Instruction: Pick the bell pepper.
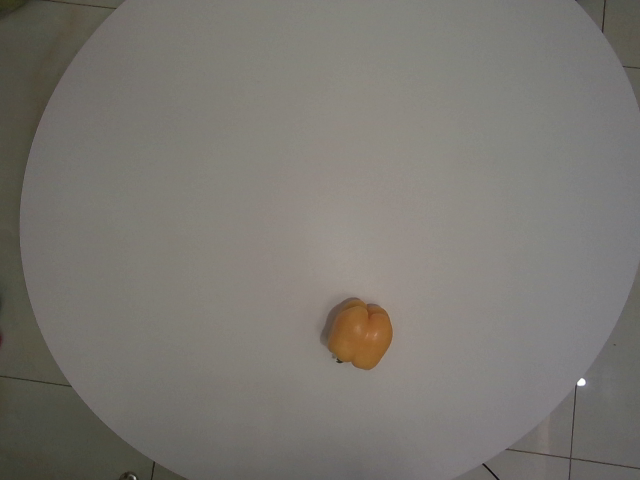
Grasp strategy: vertical